Question: Can you provide the account number mentioned in the document?
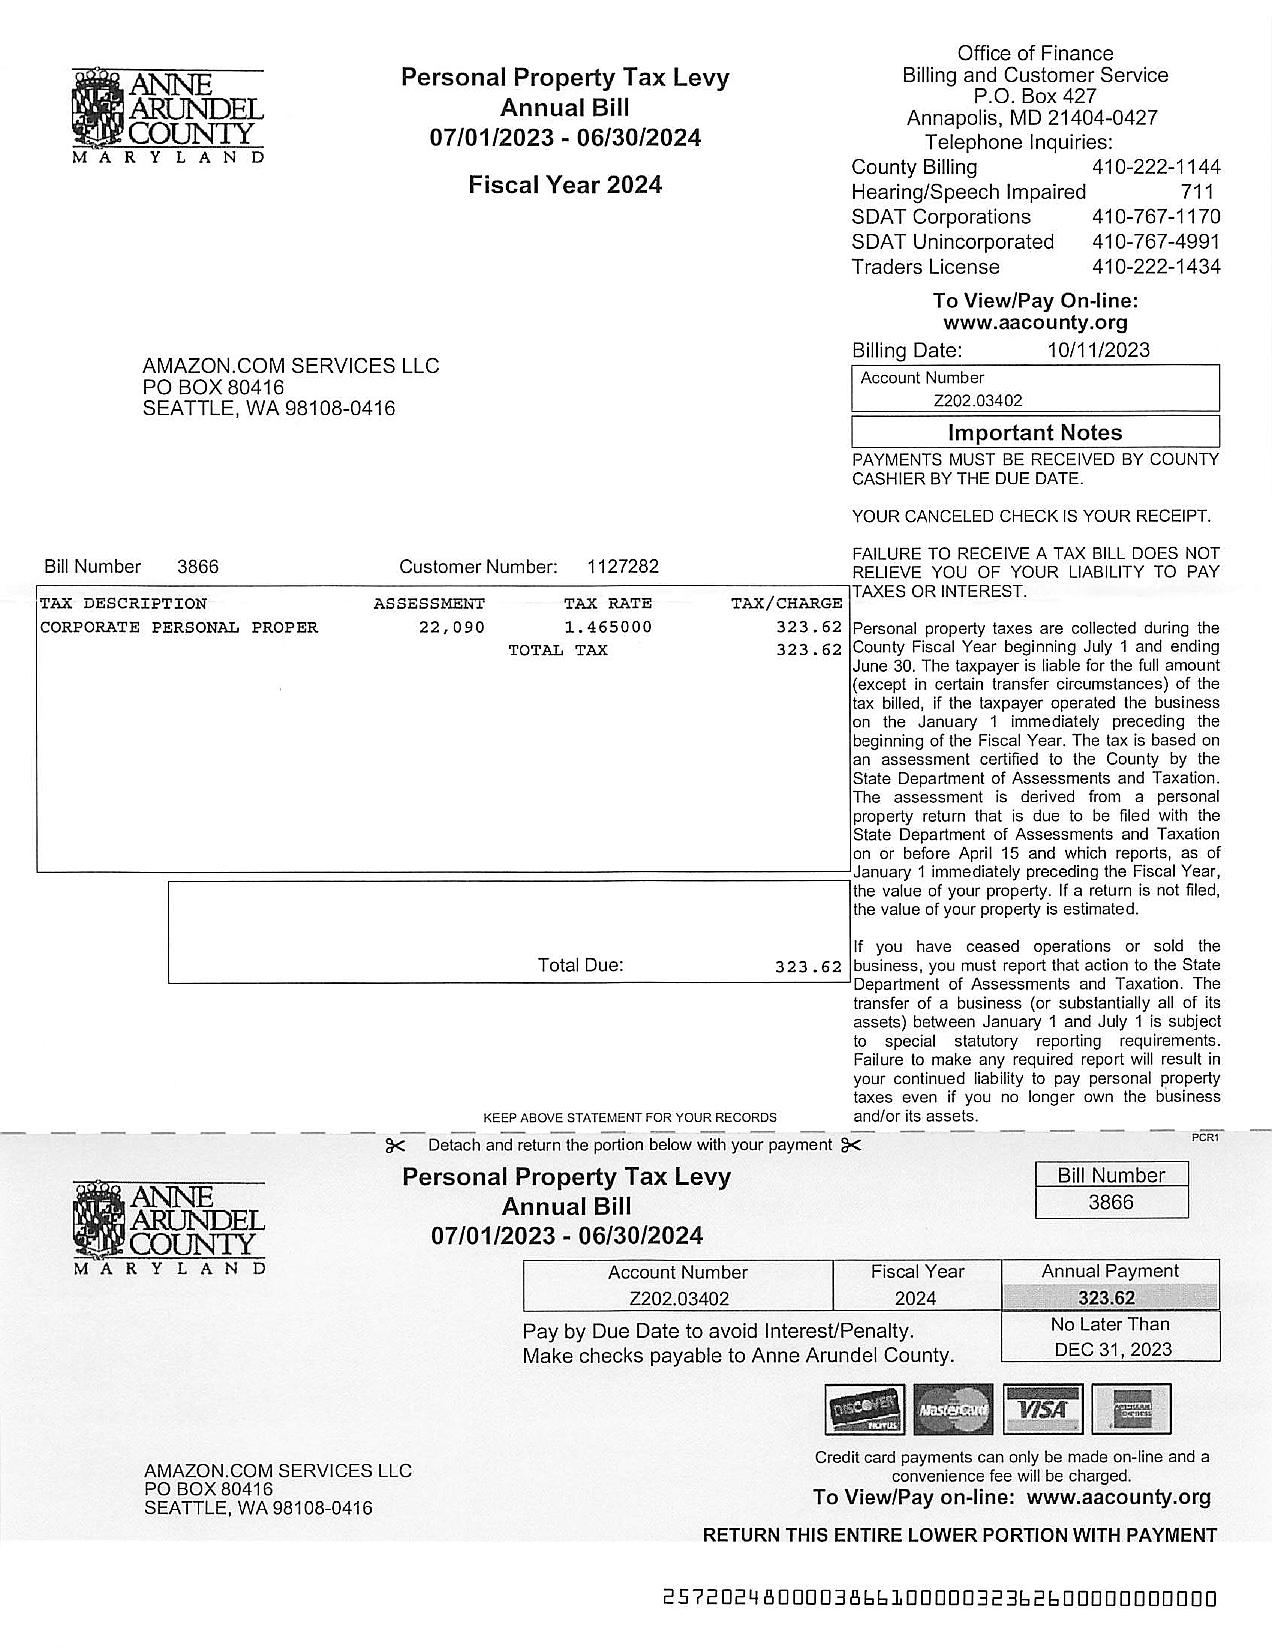
Answer: "Z202.03402"